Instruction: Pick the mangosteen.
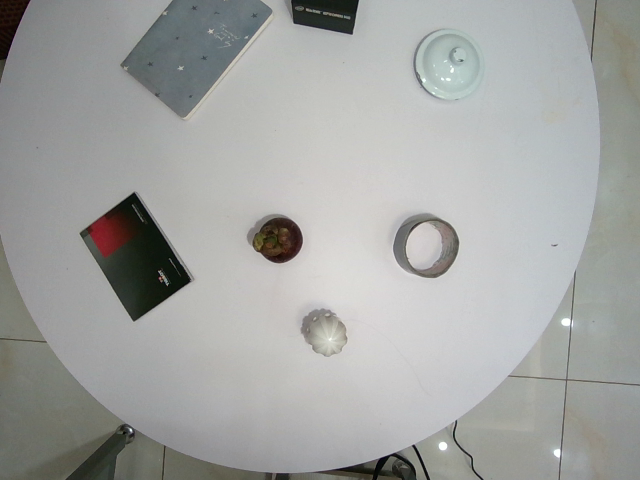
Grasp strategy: vertical